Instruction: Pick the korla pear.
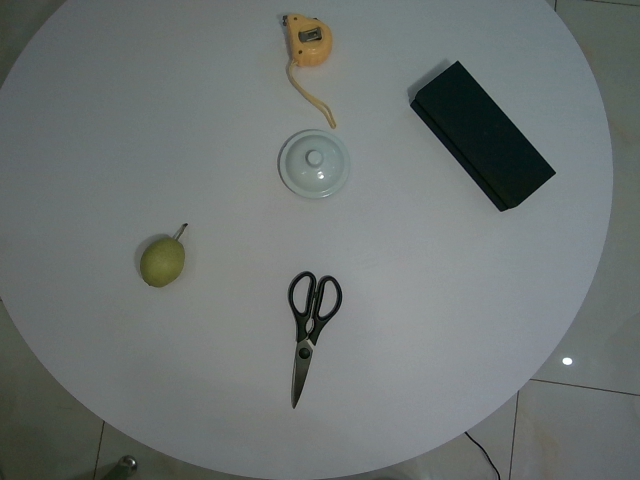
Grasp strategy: vertical